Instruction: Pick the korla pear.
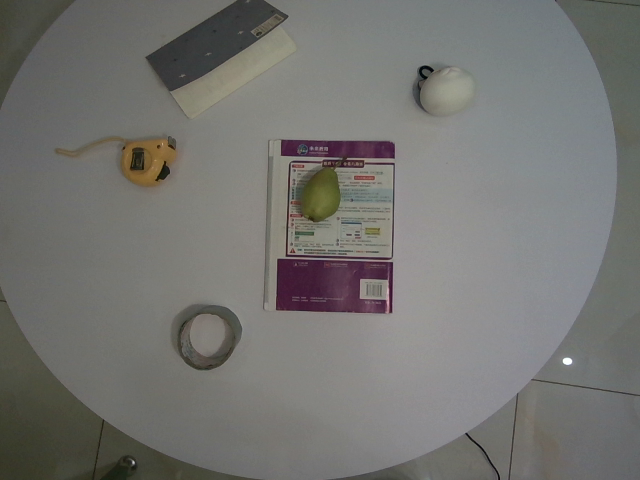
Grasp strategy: vertical